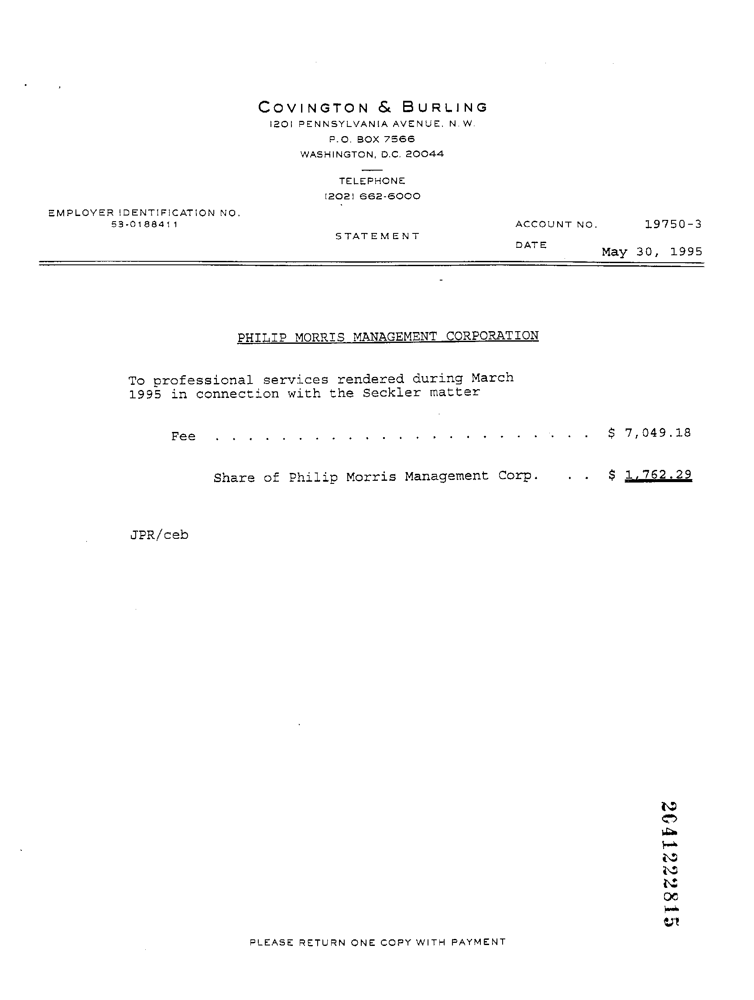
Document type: Invoice